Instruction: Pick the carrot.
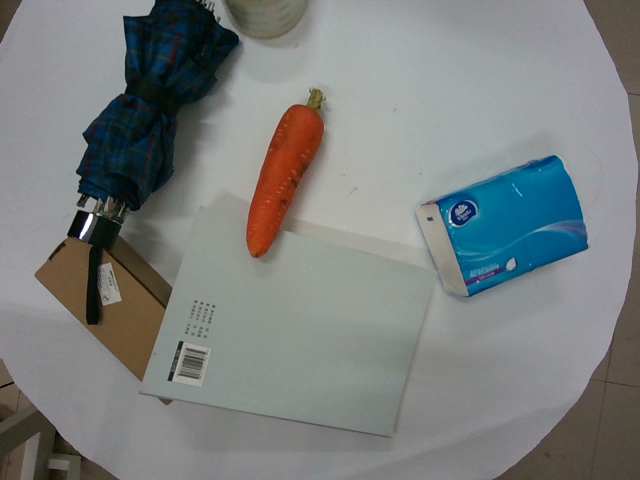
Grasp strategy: vertical